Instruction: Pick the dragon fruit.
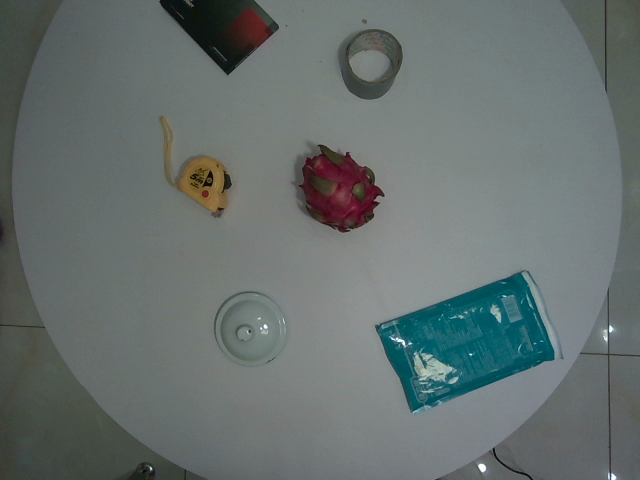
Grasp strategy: vertical